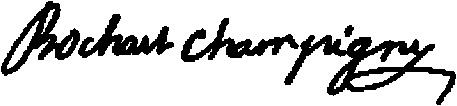
Signature of: jean bochart de champigny